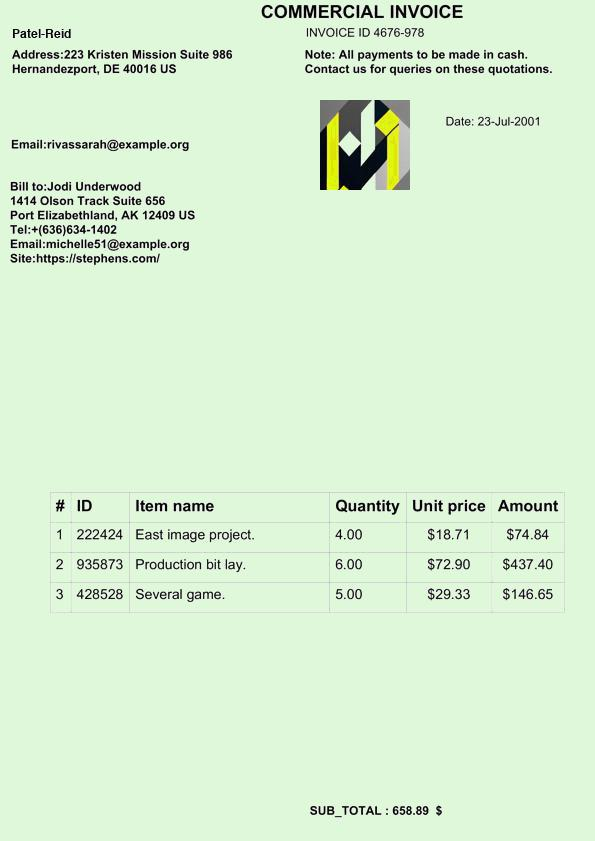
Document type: Invoice